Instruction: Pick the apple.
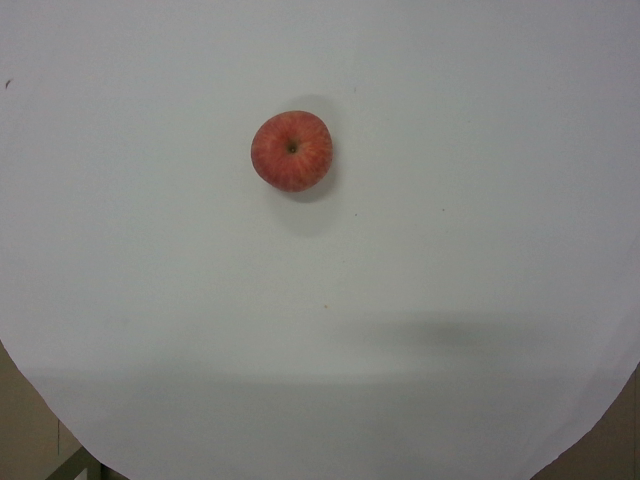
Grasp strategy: vertical